Question: What could the diagnosis suggest?
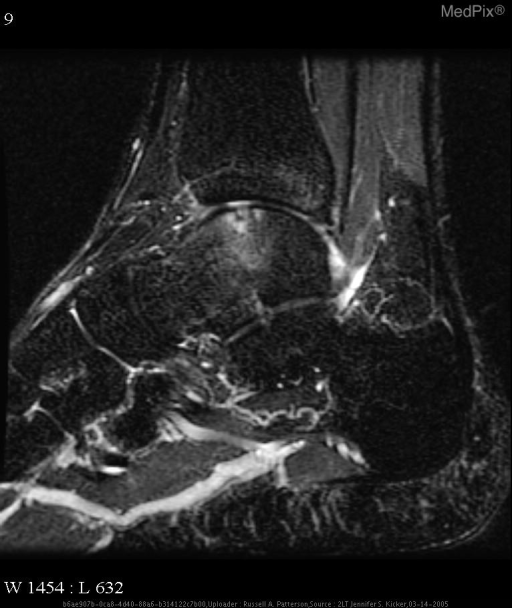
Answer: The possible diagnosis includes 1.Osteochondral fracture
2. Osteochondritis dissecans.